Question: Explain the disease:
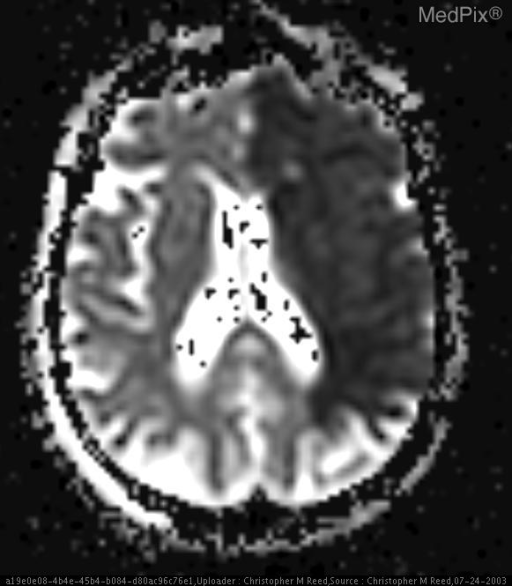
Answer: The disease is discussed as: The term "stroke" encompasses a wide array of pathological causes of cerebral ischemia. The clinical manifestations which lead to the diagnosis of "stroke" may be a result of cerebral infarction, primary intracranial hemorrhage, subarachnoid hemorrhage, or venous occlusion. Of these, cerebral infarction is found to account for patient symptoms 80% of the time. More specifically large vessel infarcts (ICA, MCA, and PCA) account for up to 50% of all clinical strokes.

NECT of the Head is frequently used as an initial study in patients presenting with stroke symptoms because of its relative speed and efficiency in stratifying patients into "bleed" and "infarct" groups for treatment purposes. While NECT may be fairly effective at ruling out hemorrhage, ruling in infarction in the acute setting is more problematic. Up to 60% of NECT scans will be completely negative within the first few hours of a cerebral infarction. Even when NECT findings are found in the first 24 hrs, they can be quite subtle.

Somewhere between 6 to 24 hours after an acute infarct NECT may begin to reveal the "dense MCA sign," the "insular ribbon sign," and early cerebral hypodensities with associated sulcal effacement indicating evolving edema. The dense MCA sign is seen as hyperattenuation of the MCA in usually at the base of the brain on the affected side (the MCA is responsible for up to 40-50% of acute cerebral stokes). The insular ribbon sign is seen as loss of the normally distinct gray-white matter differentiation in the insular cortex along the sylvian fissure.

In cases where the NECT is non-specific or negative in the setting of clinical stroke, MRI has proven to be particularly helpful. Specific MRI sequences reveal acute infraction immediately following an event. The sensitivity is therefore far greater than NECT in the first few minutes to hours. Early MR findings include the loss of normal flow voids in occluded vessels, signal abnormalities consistent with edema in the affected regions, and most notably diffusion abnormalities seen on diffusion weighted images (DWI). In an acute stroke, hyperintensity on the DWI will correspond to hypointensity on the ADC maps. Further explanation of the physics behind these imaging sequences is beyond the scope of this discussion but can be easily found in any comprehensive Neuroradiology or MRI Physics text.

In this case, you should notice that the initial NECT of the Head demonstrates some early findings concerning for left sided ACA and MCA infarction. The follow up MRI with DWI, ADC, and MRA sequences reveal much more dramatically the extent and severity of this patient's condition.